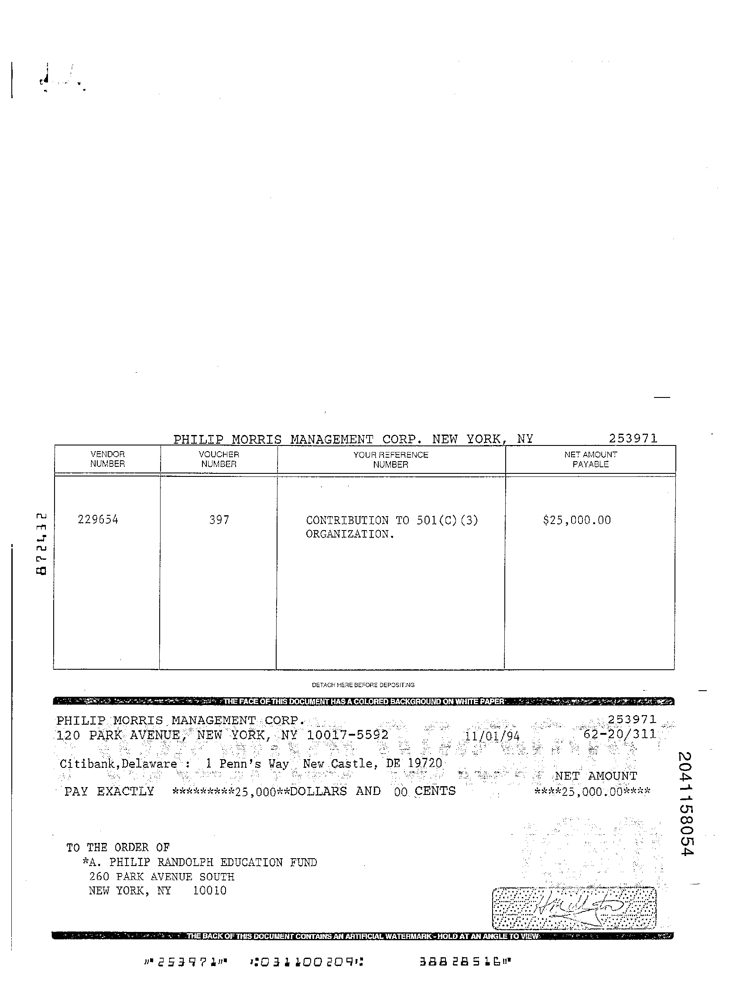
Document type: Invoice